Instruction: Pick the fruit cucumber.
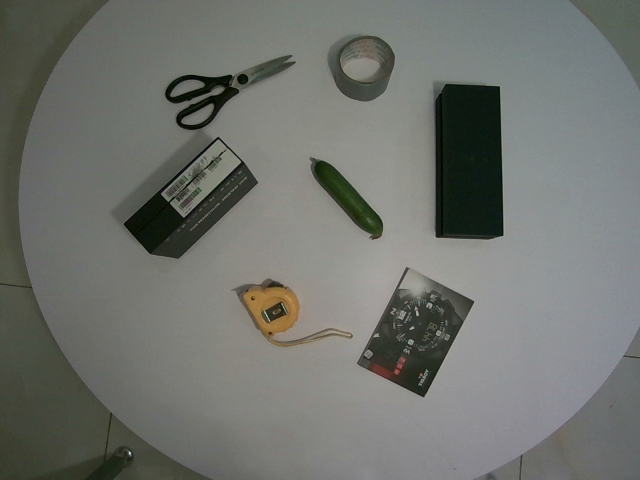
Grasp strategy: vertical